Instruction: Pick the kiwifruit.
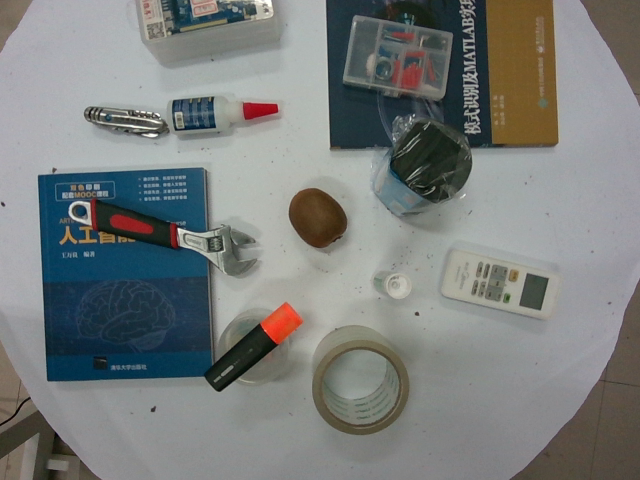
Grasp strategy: vertical